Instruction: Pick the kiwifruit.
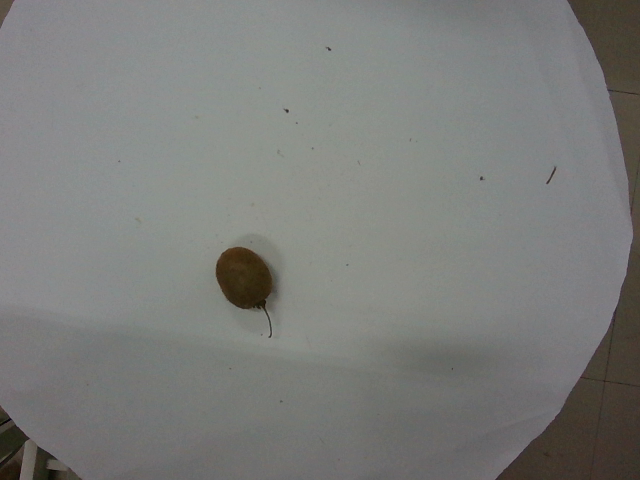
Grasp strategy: vertical